Question: What are the imaging findings?
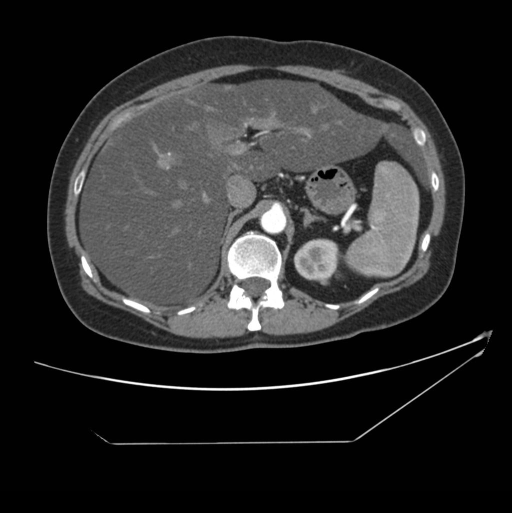
Answer: The imaging shows Selected Images – CT (contrast, arterial phase) of abdomen/pelvis
1.  Large, diffusely infiltrated fatty liver with accessory left lobe.  Compare to density of spleen.  Multiple areas of focal sparing in left lobe that appears nodular.
2.  Area of focal sparing near portal vein.
3.  Area focal sparing in left lobe.  Renal cyst and renal calculi. Large, diffusely infiltrated fatty liver with accessory left lobe.  Compare to density of spleen.  Multiple areas of focal sparing in left lobe that appears nodular..